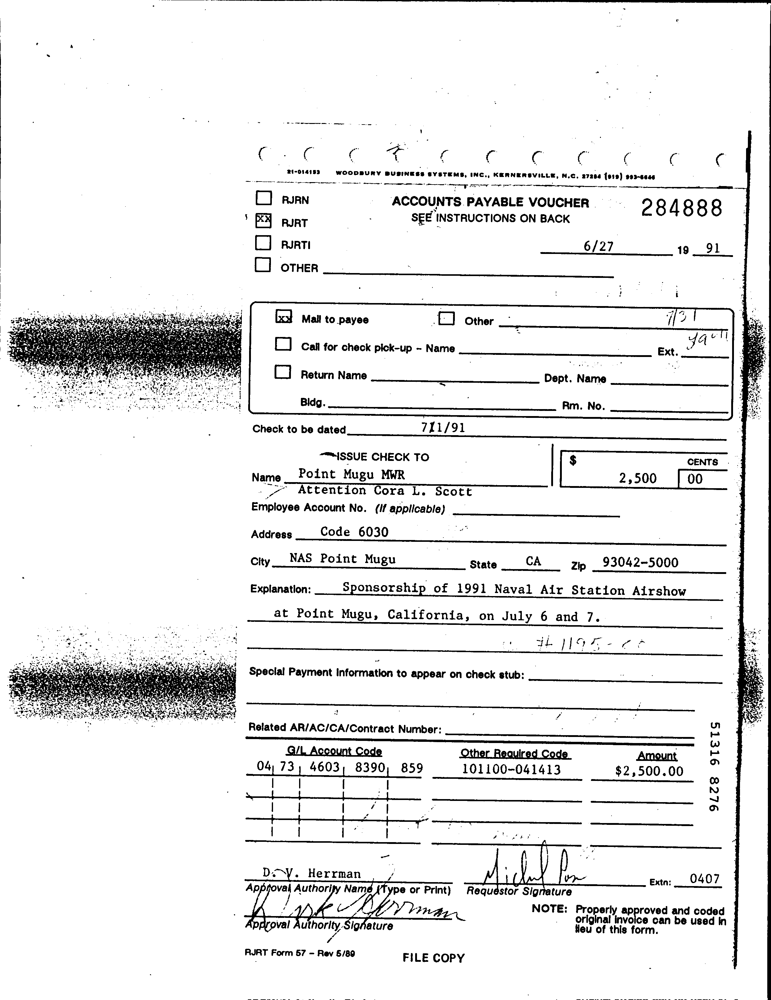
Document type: Invoice